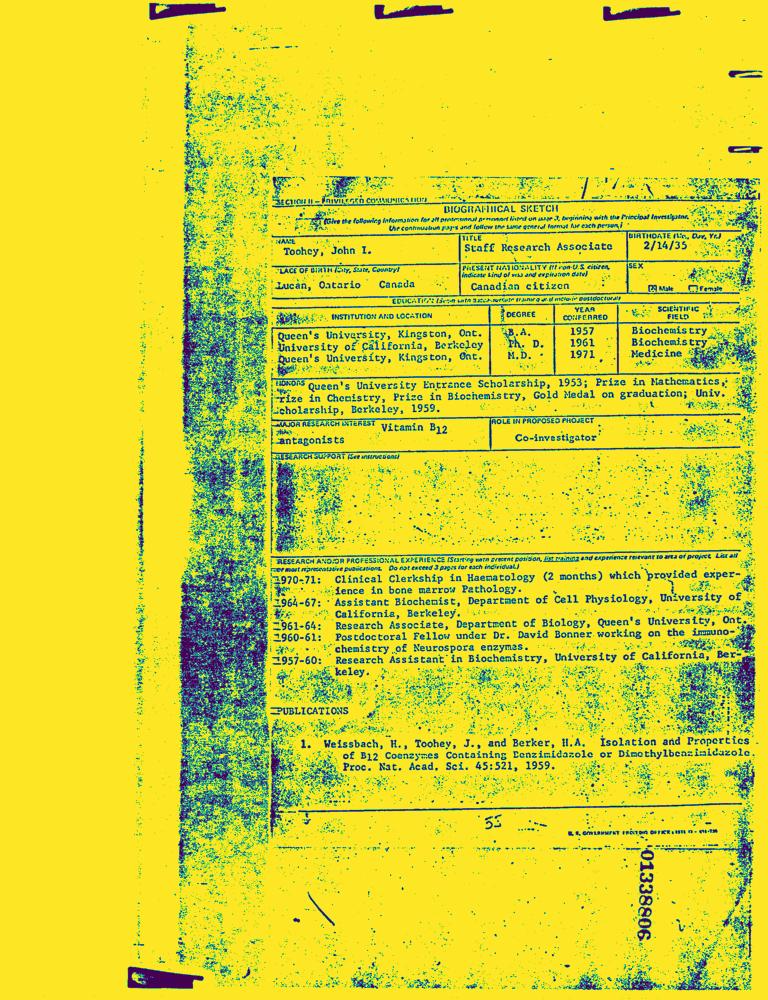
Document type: Resume-Doc